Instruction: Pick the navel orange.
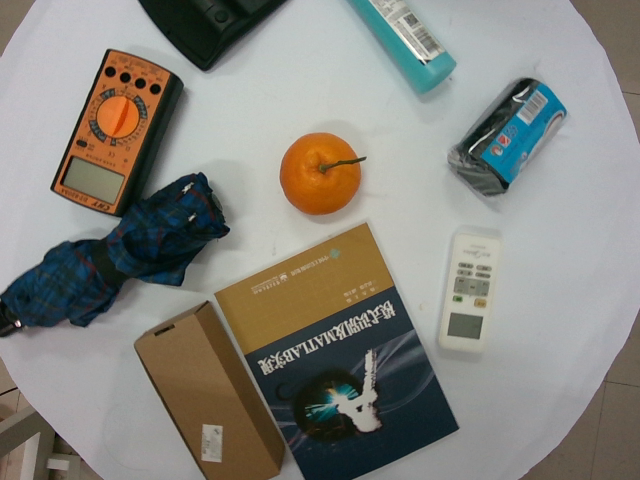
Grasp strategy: vertical